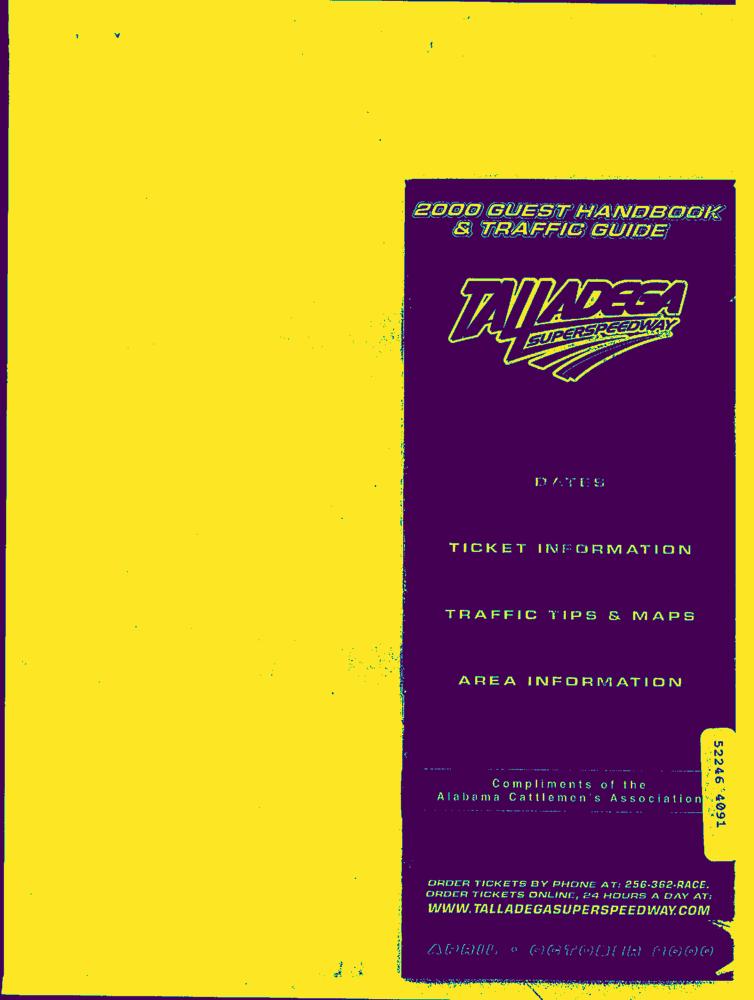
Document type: AD